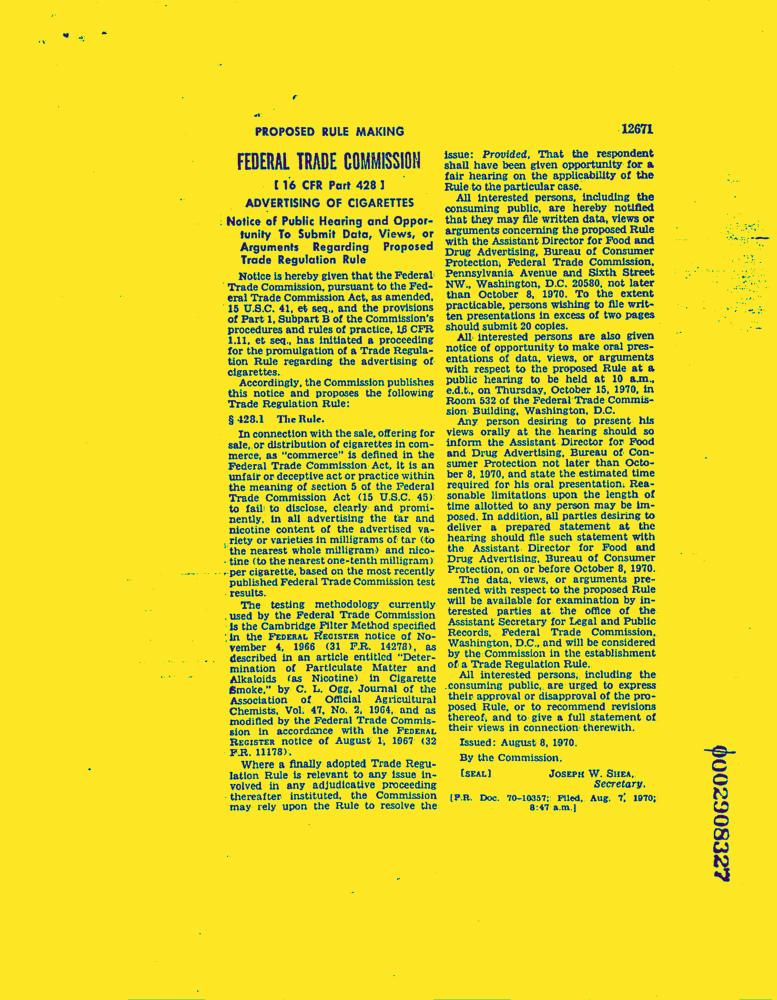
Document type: News-Article